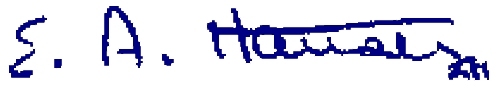
Signature of: ernst a hauser